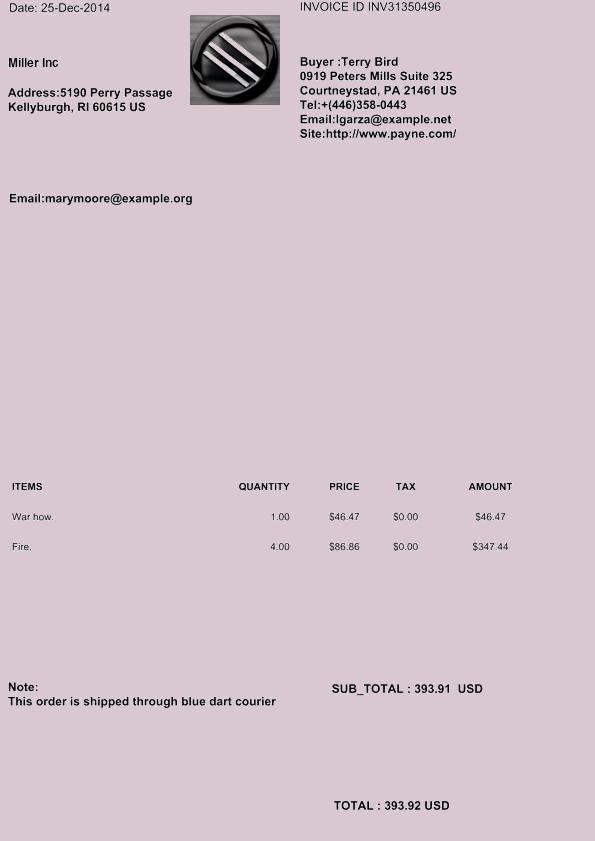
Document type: Invoice